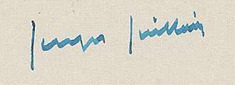
Signature of: georges guillain